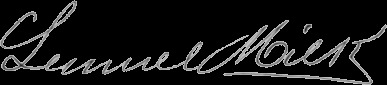
Signature of: lemuel milk